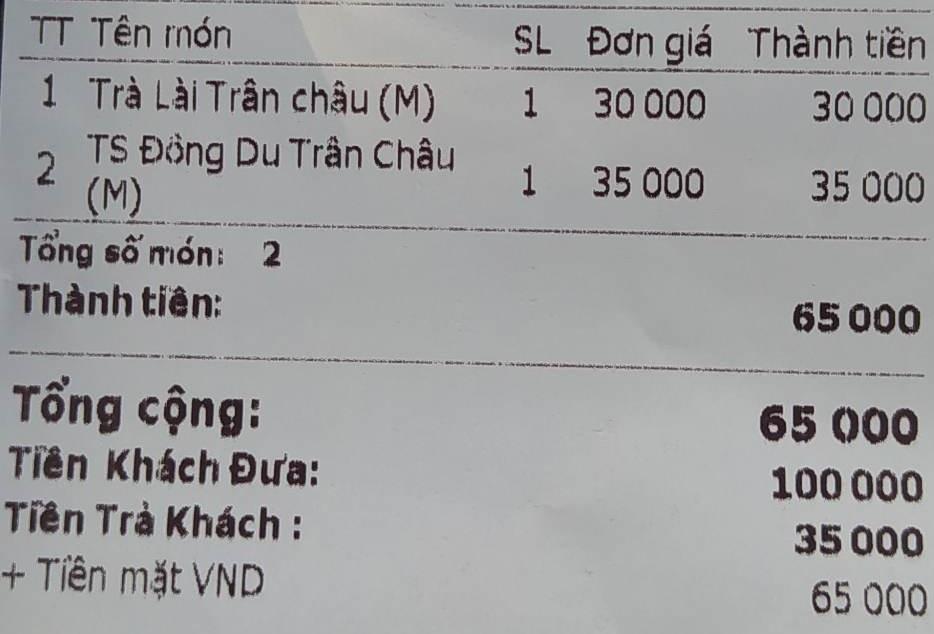
<table>
<tr>
<th>TT</th>
<th>Tên món</th>
<th>SL</th>
<th>Đơn giá</th>
<th>Thành tiền</th>
</tr>
<tr>
<td>1</td>
<td>Trà Lài Trân châu (M)</td>
<td>1</td>
<td>30 000</td>
<td>30 000</td>
</tr>
<tr>
<td>2</td>
<td>TS Đổng Du Trân Châu (M)</td>
<td>1</td>
<td>35 000</td>
<td>35 000</td>
</tr>
</table>

Tổng số món: 2
Thành tiền: 65 000

Tổng cộng: 65 000
Tiền Khách Đưa: 100 000
Tiền Trả Khách : 35 000
+ Tiền mặt VND 65 000